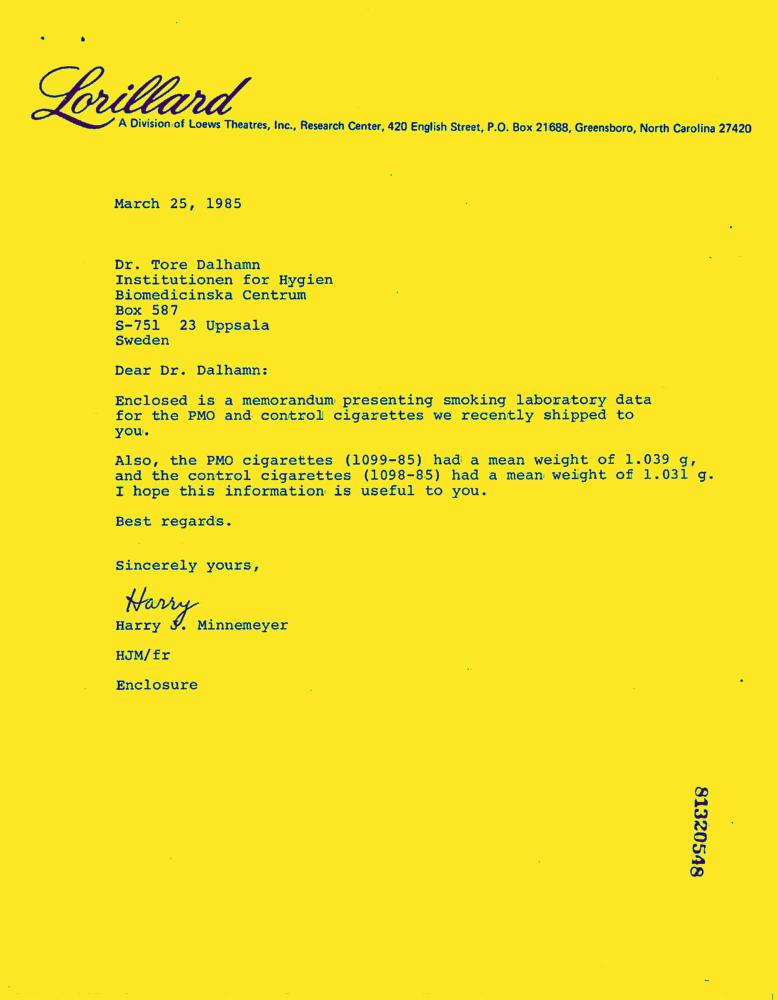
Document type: Letter-Doc